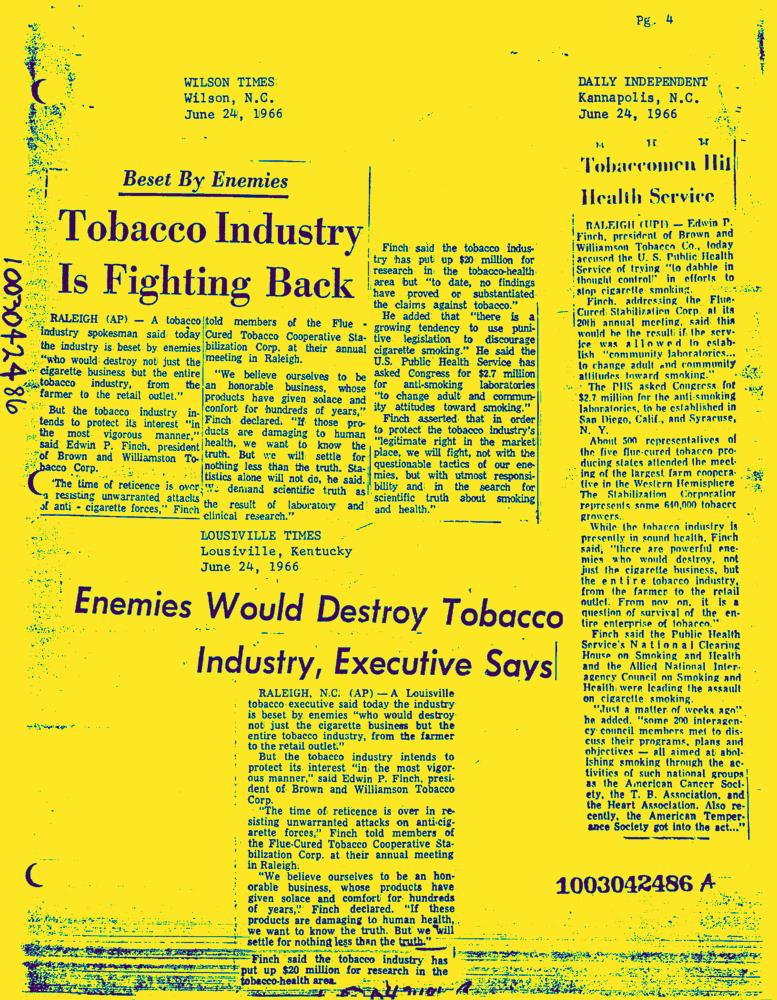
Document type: News-Article